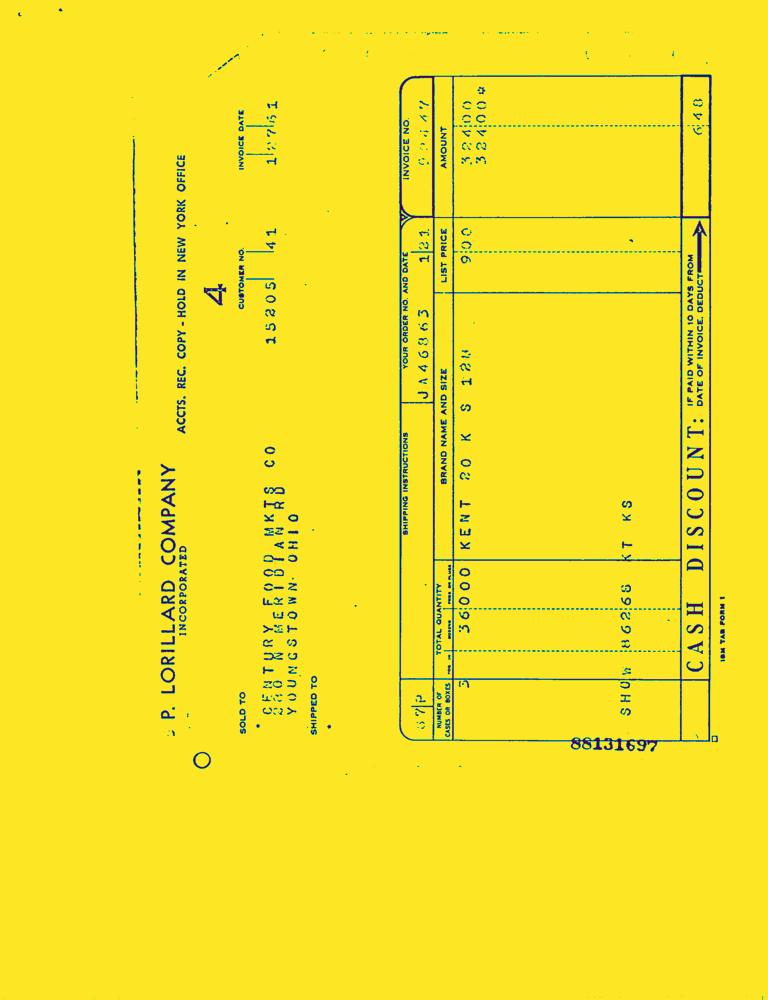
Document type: Invoice-Doc